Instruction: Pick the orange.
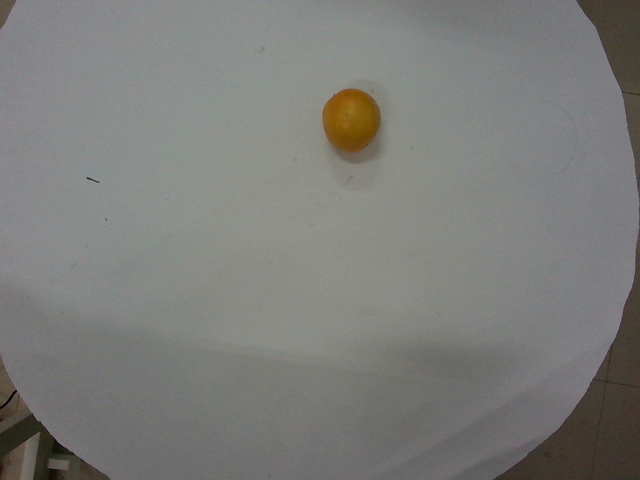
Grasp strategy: vertical